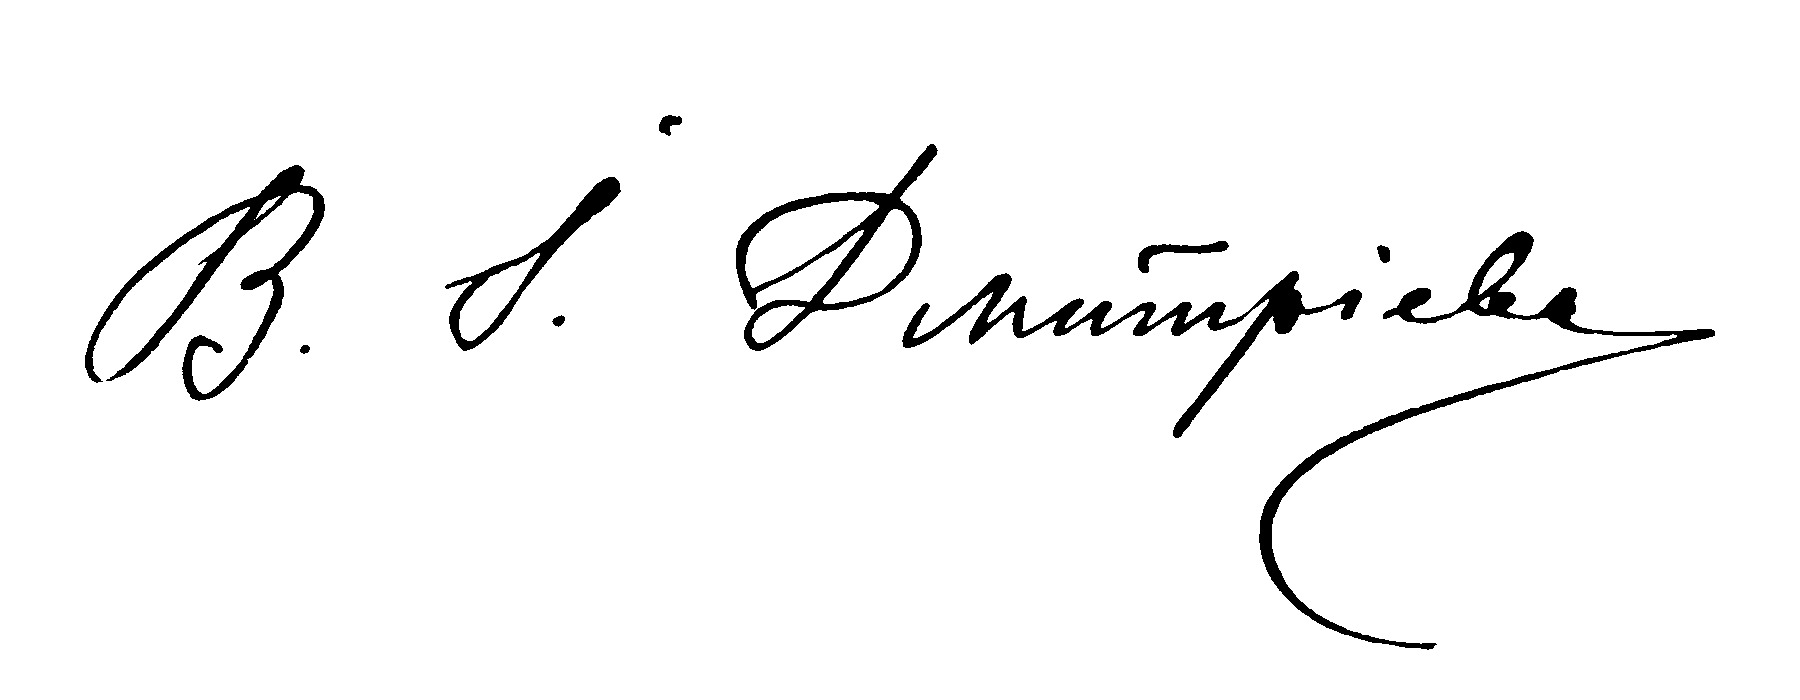
Signature of: valentina dmitriyeva